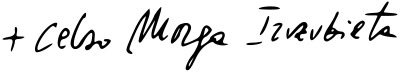
Signature of: celso morga iruzubieta